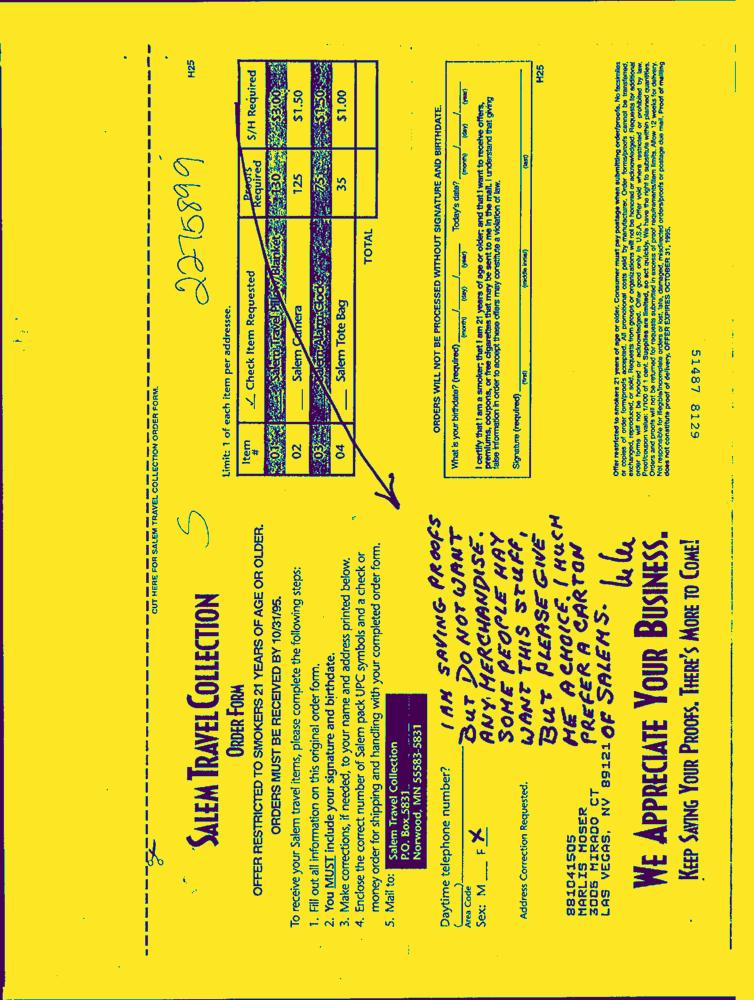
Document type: Hand-Written